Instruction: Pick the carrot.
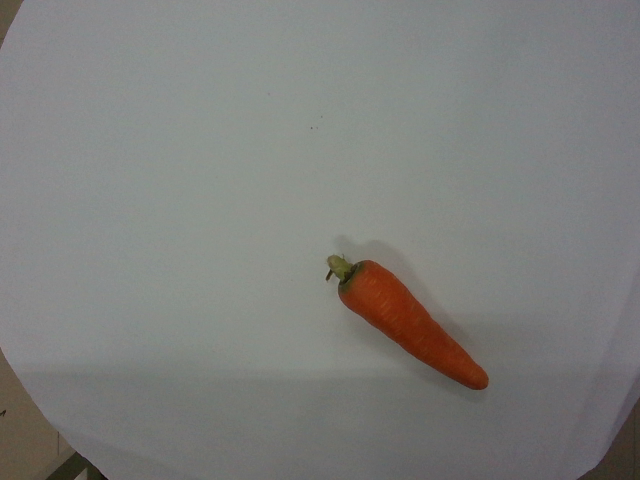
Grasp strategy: vertical